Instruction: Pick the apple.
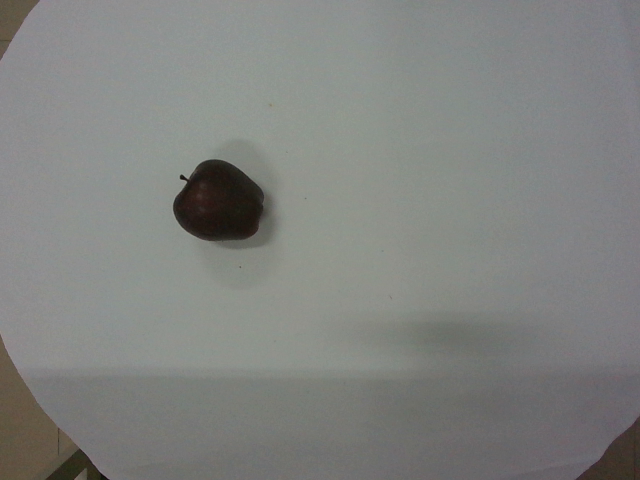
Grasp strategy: vertical